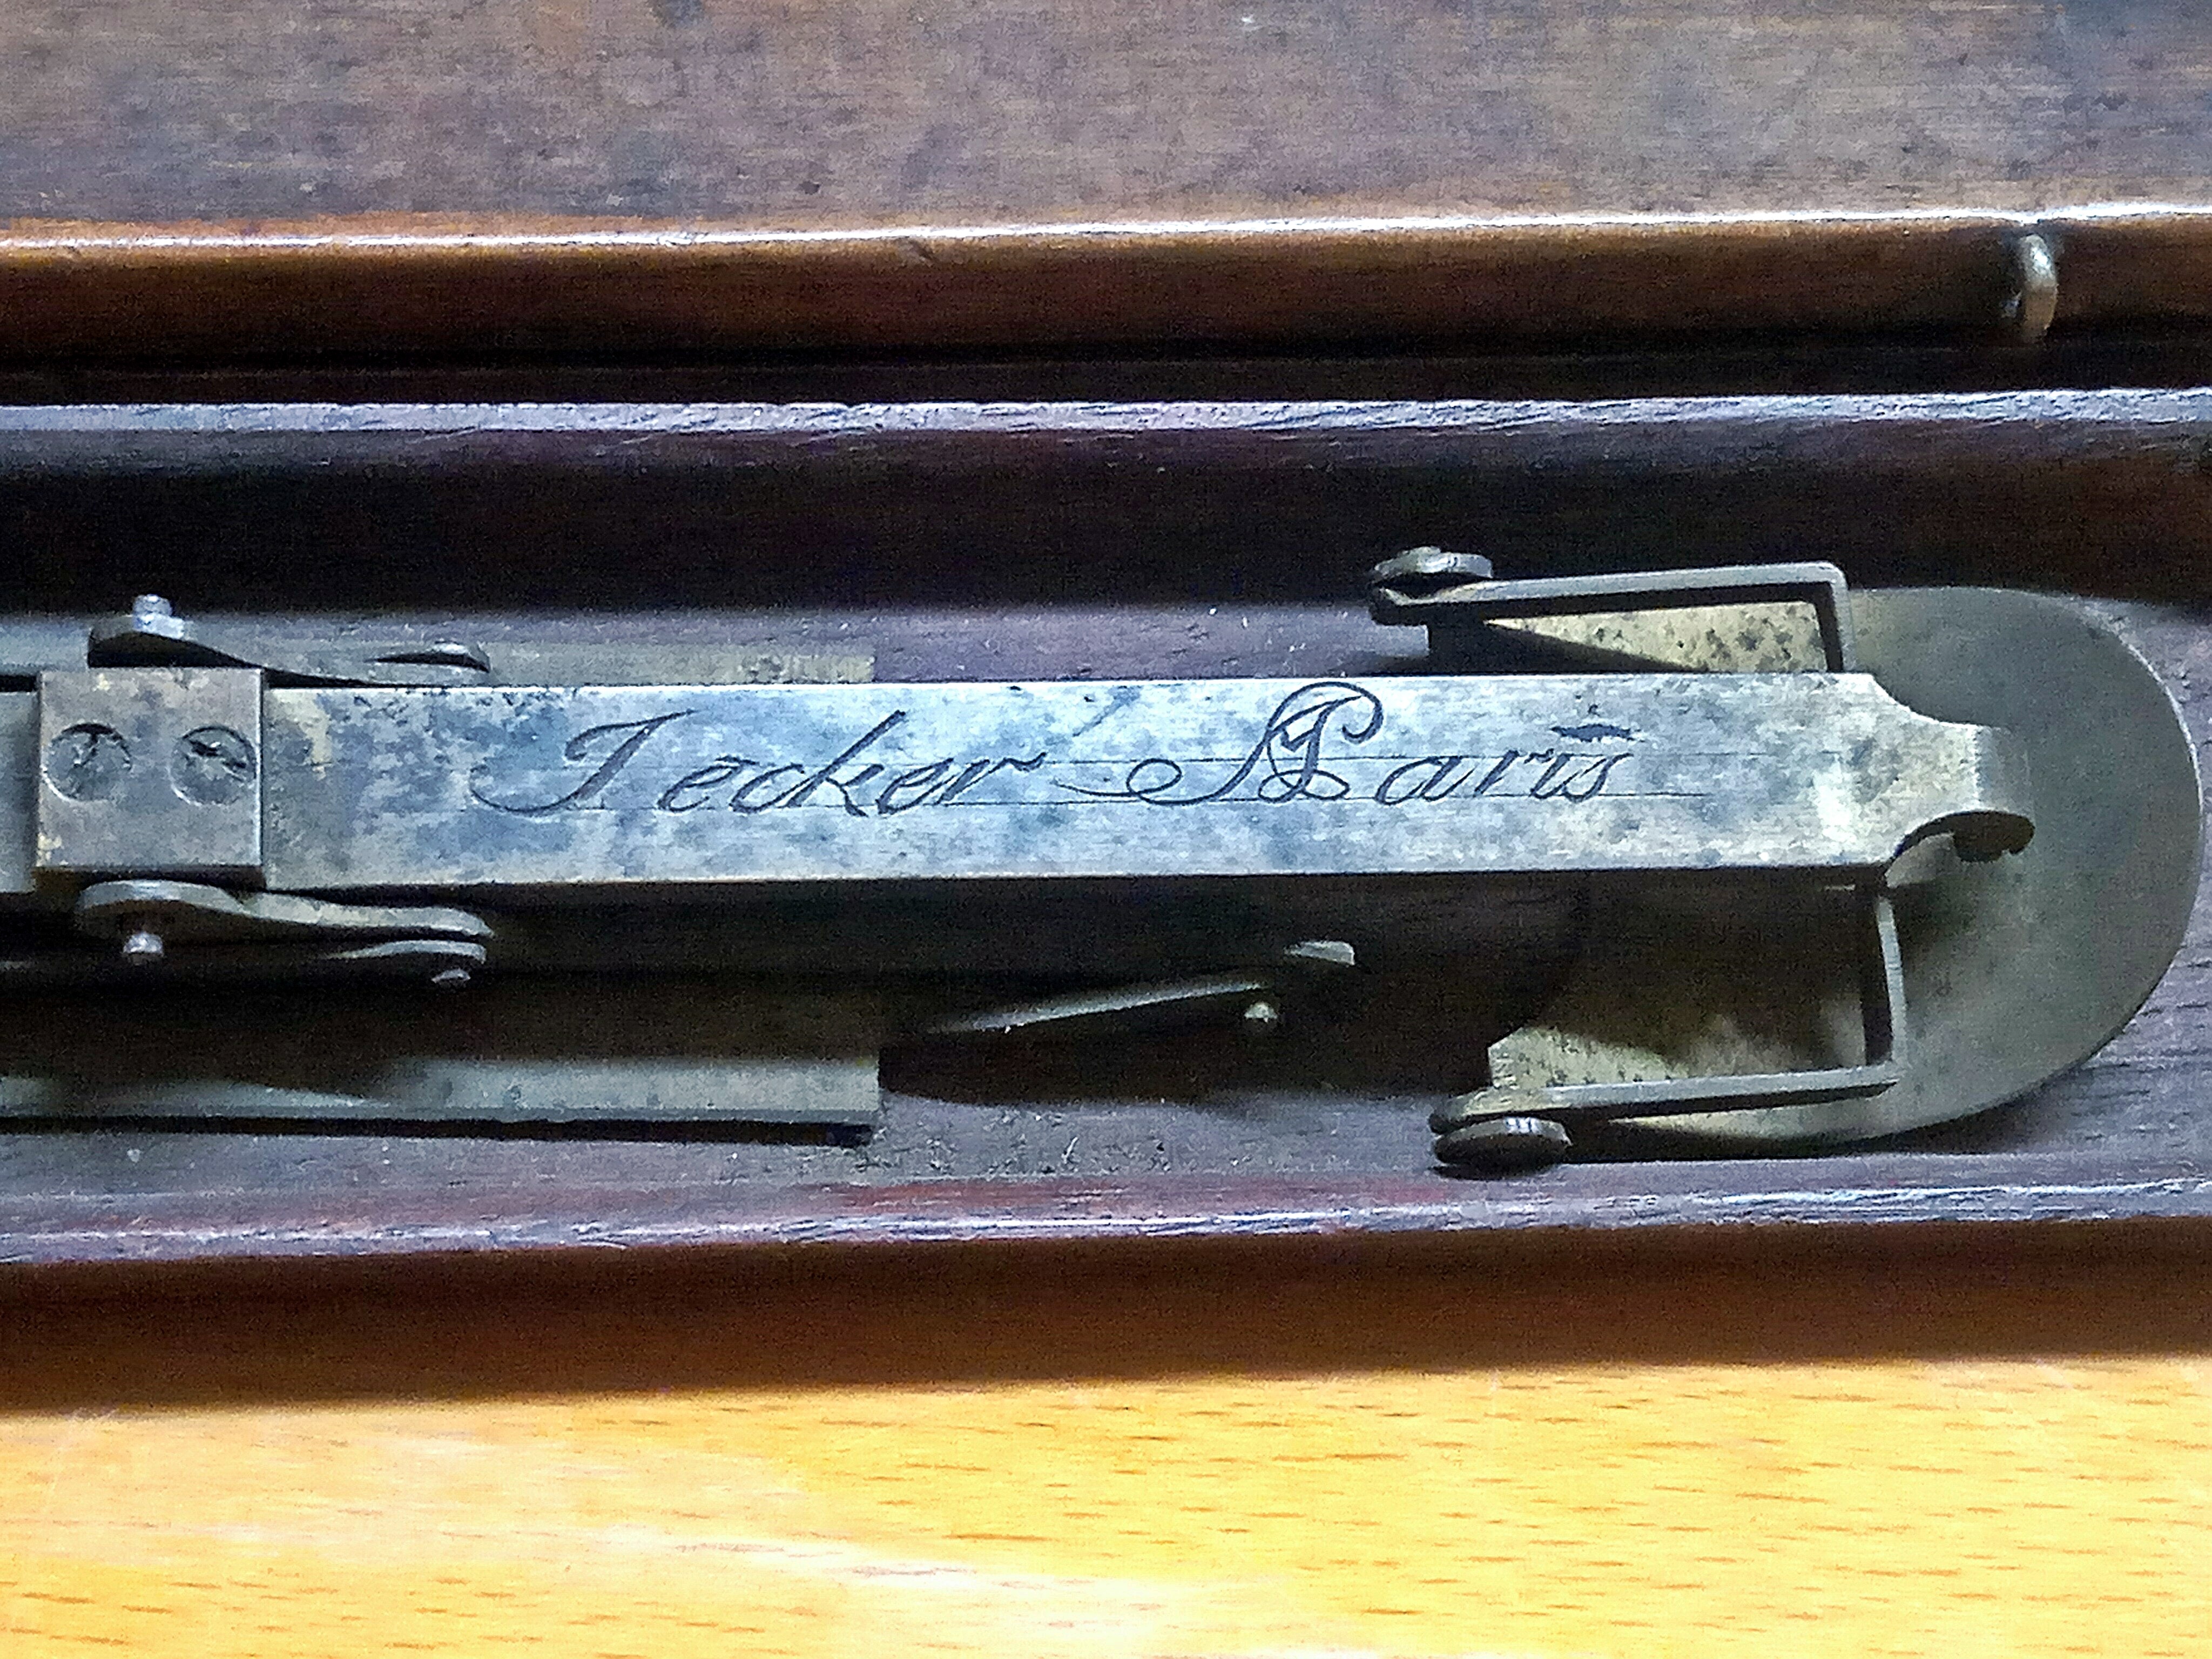
Signature of: françois antoine jecker